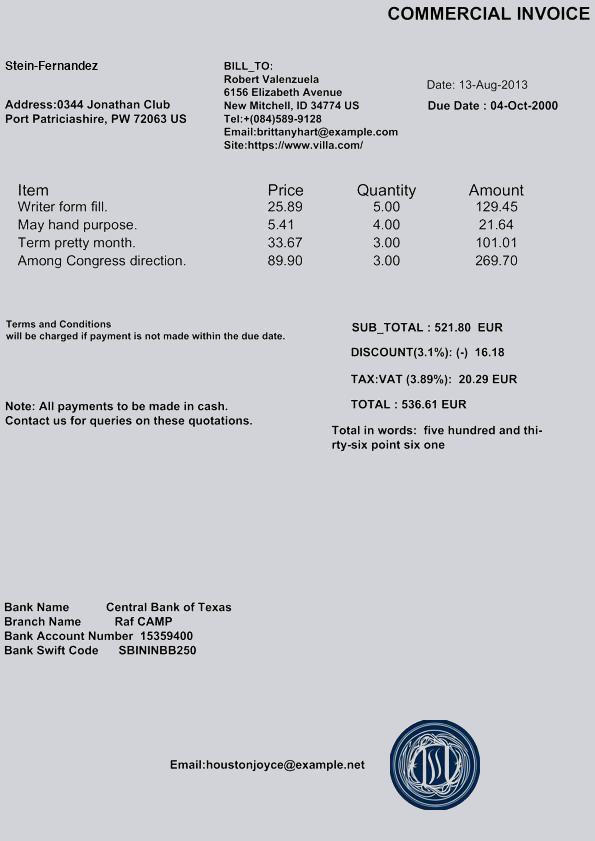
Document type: Invoice